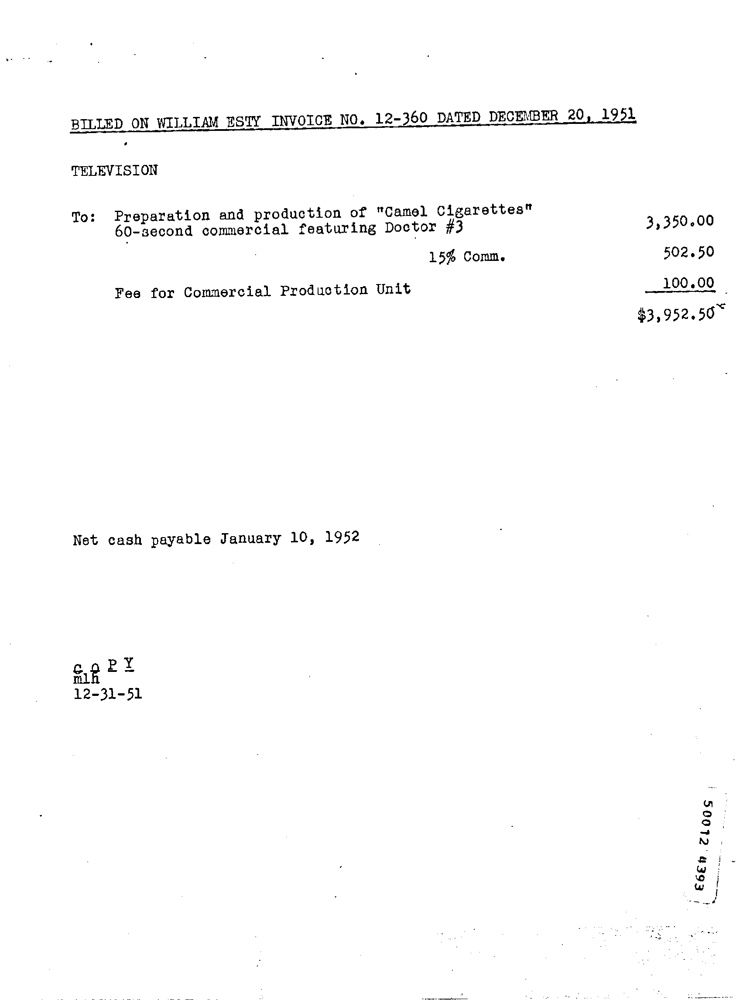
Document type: Invoice